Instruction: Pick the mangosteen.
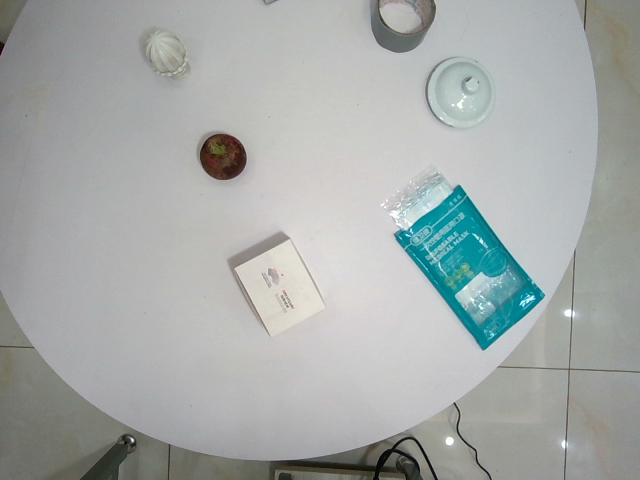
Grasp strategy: vertical